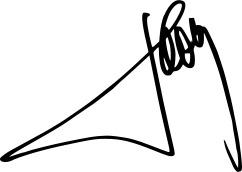
Signature of: andrzej seweryn